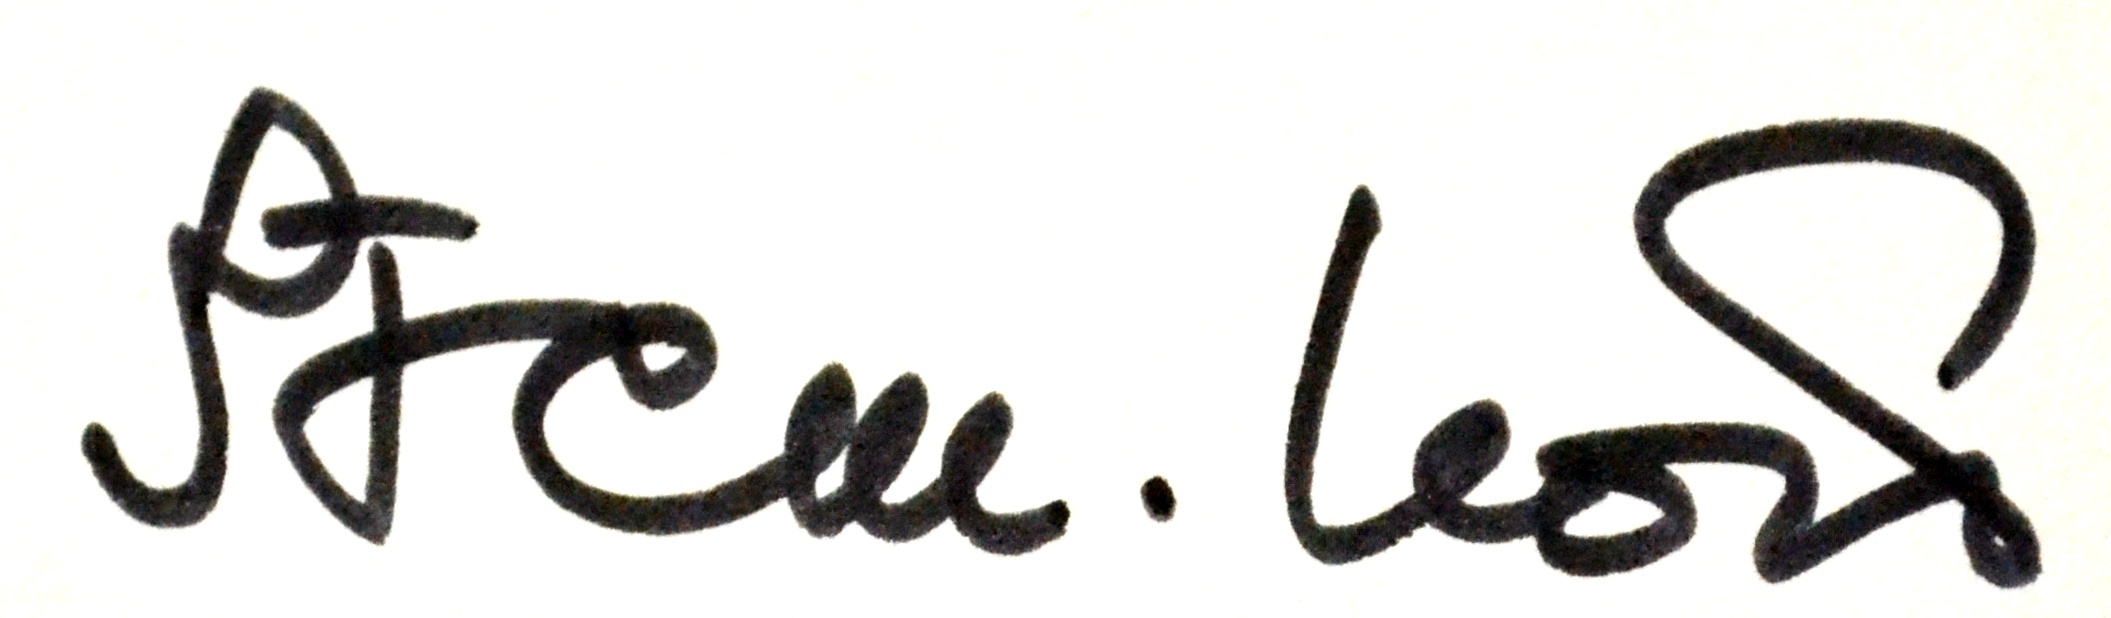
Signature of: přemysl kočí